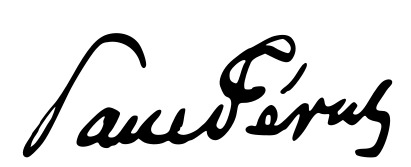
Signature of: paul féval